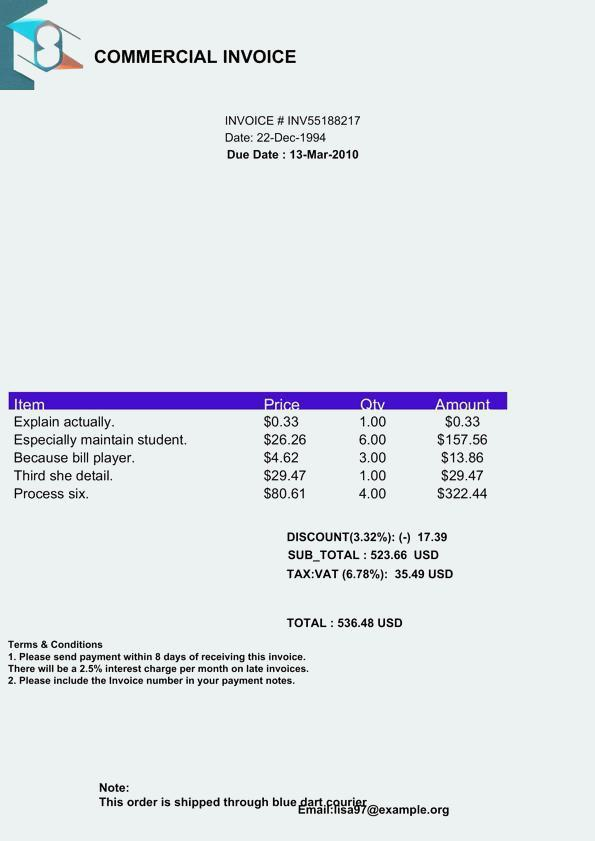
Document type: Invoice